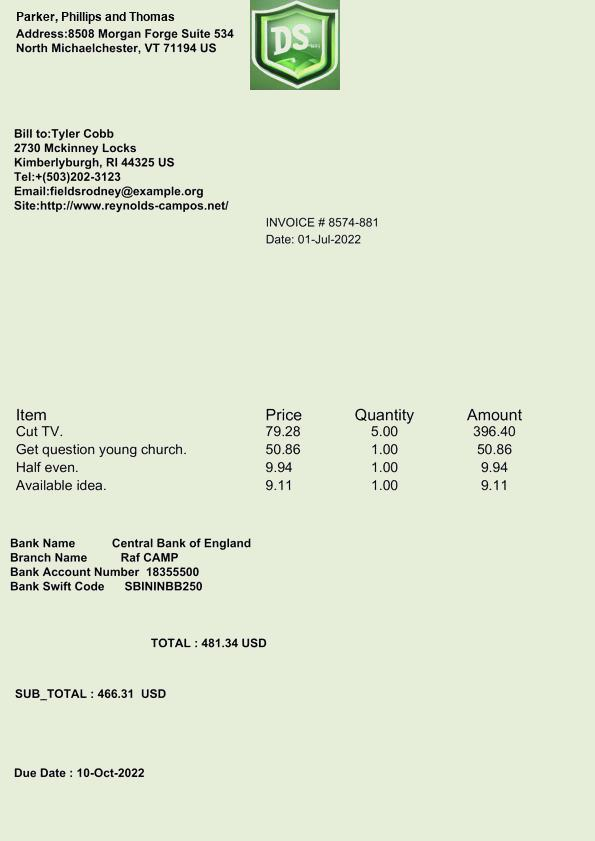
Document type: Invoice